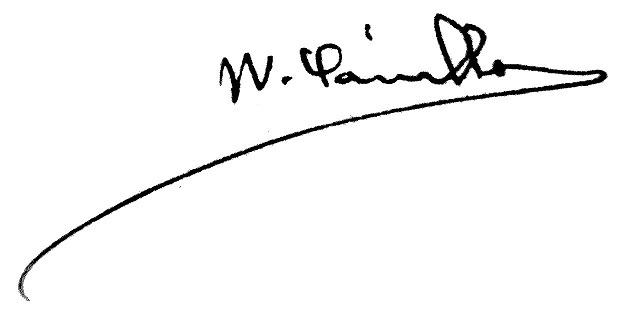
Signature of: wenceslao carrillo